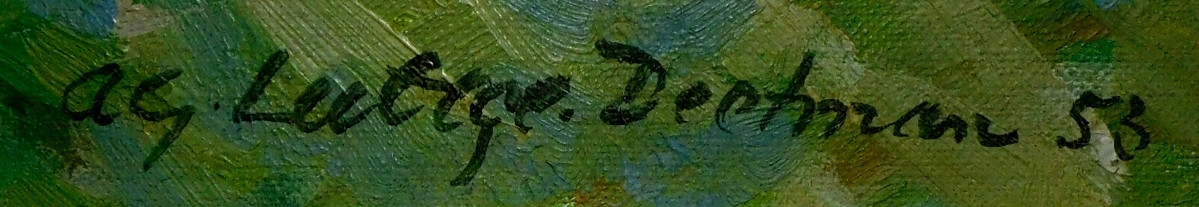
Signature of: ans luttge deetman